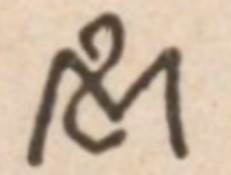
Signature of: marc louis solon